Question: What do the imaging results show?
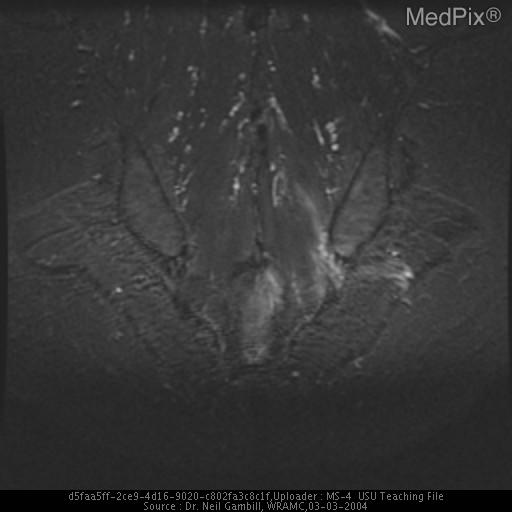
Answer: The imaging shows 1) Plain films- normal SI joints, ill defined lucent area over lower left sacrum, two sacral neural foramina on left widened with erosions of borders
2) CT- mass left side of sacrum, left side of S1 encroaching on left side neural foramen, normal vertebral bodies
3) MRI- infiltrating lesion with high T2 signal intensity within body of sacrum infiltrating into the epidural space MRI- infiltrating lesion with high T2 signal intensity within body of sacrum infiltrating into the epidural space.